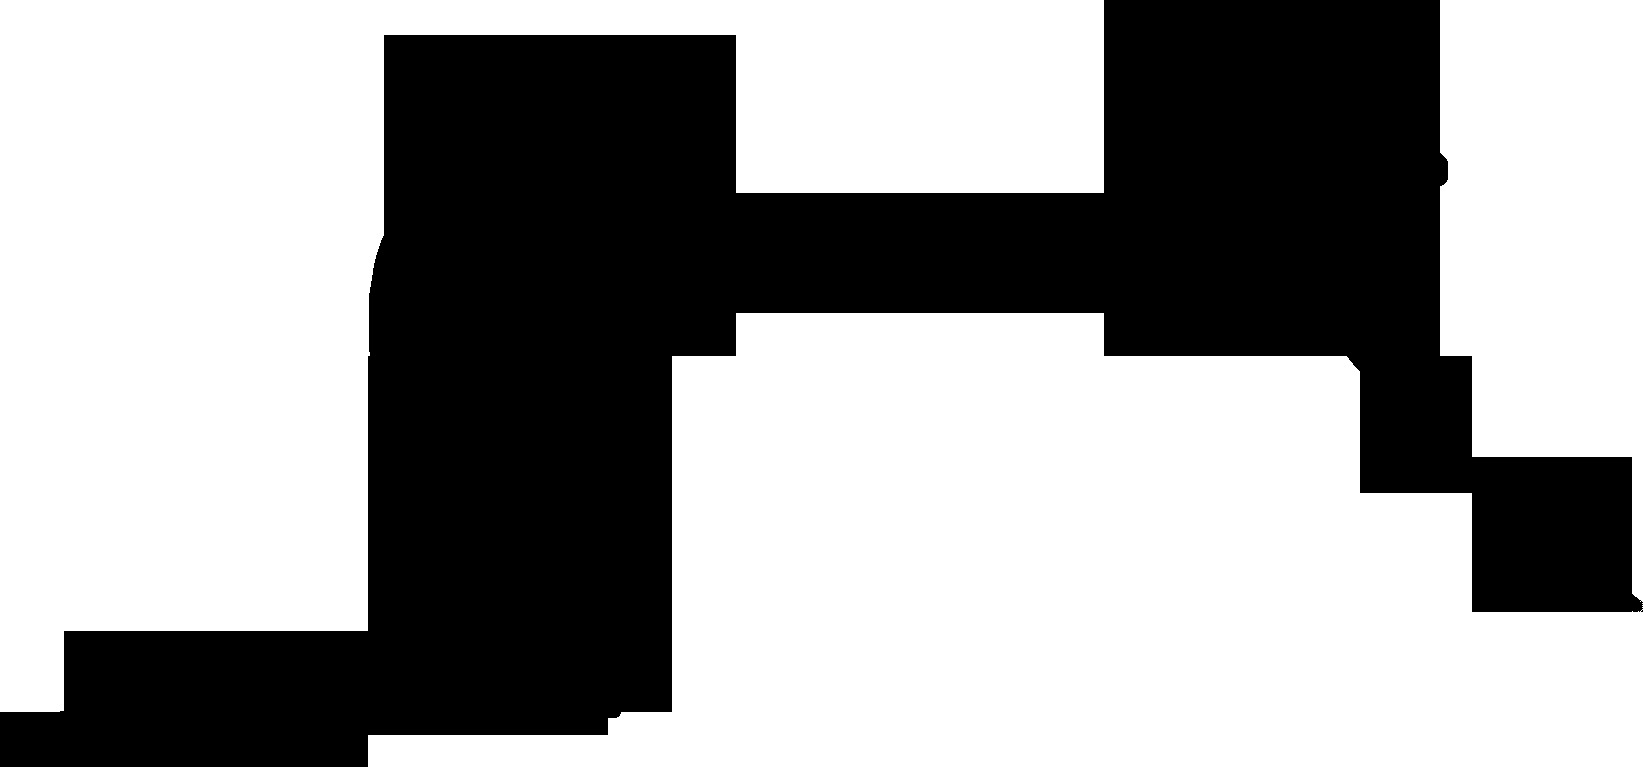
Signature of: nicola basile